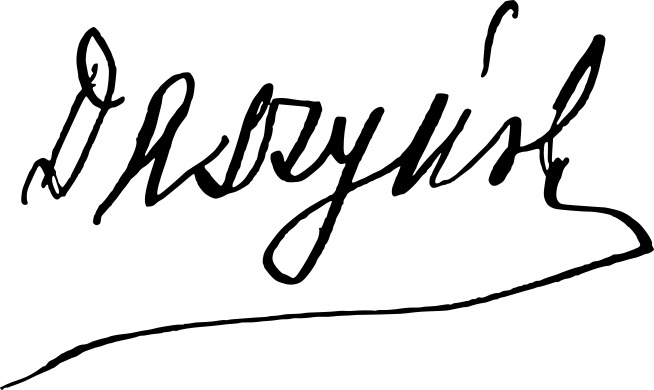
Signature of: ignacy daszyński